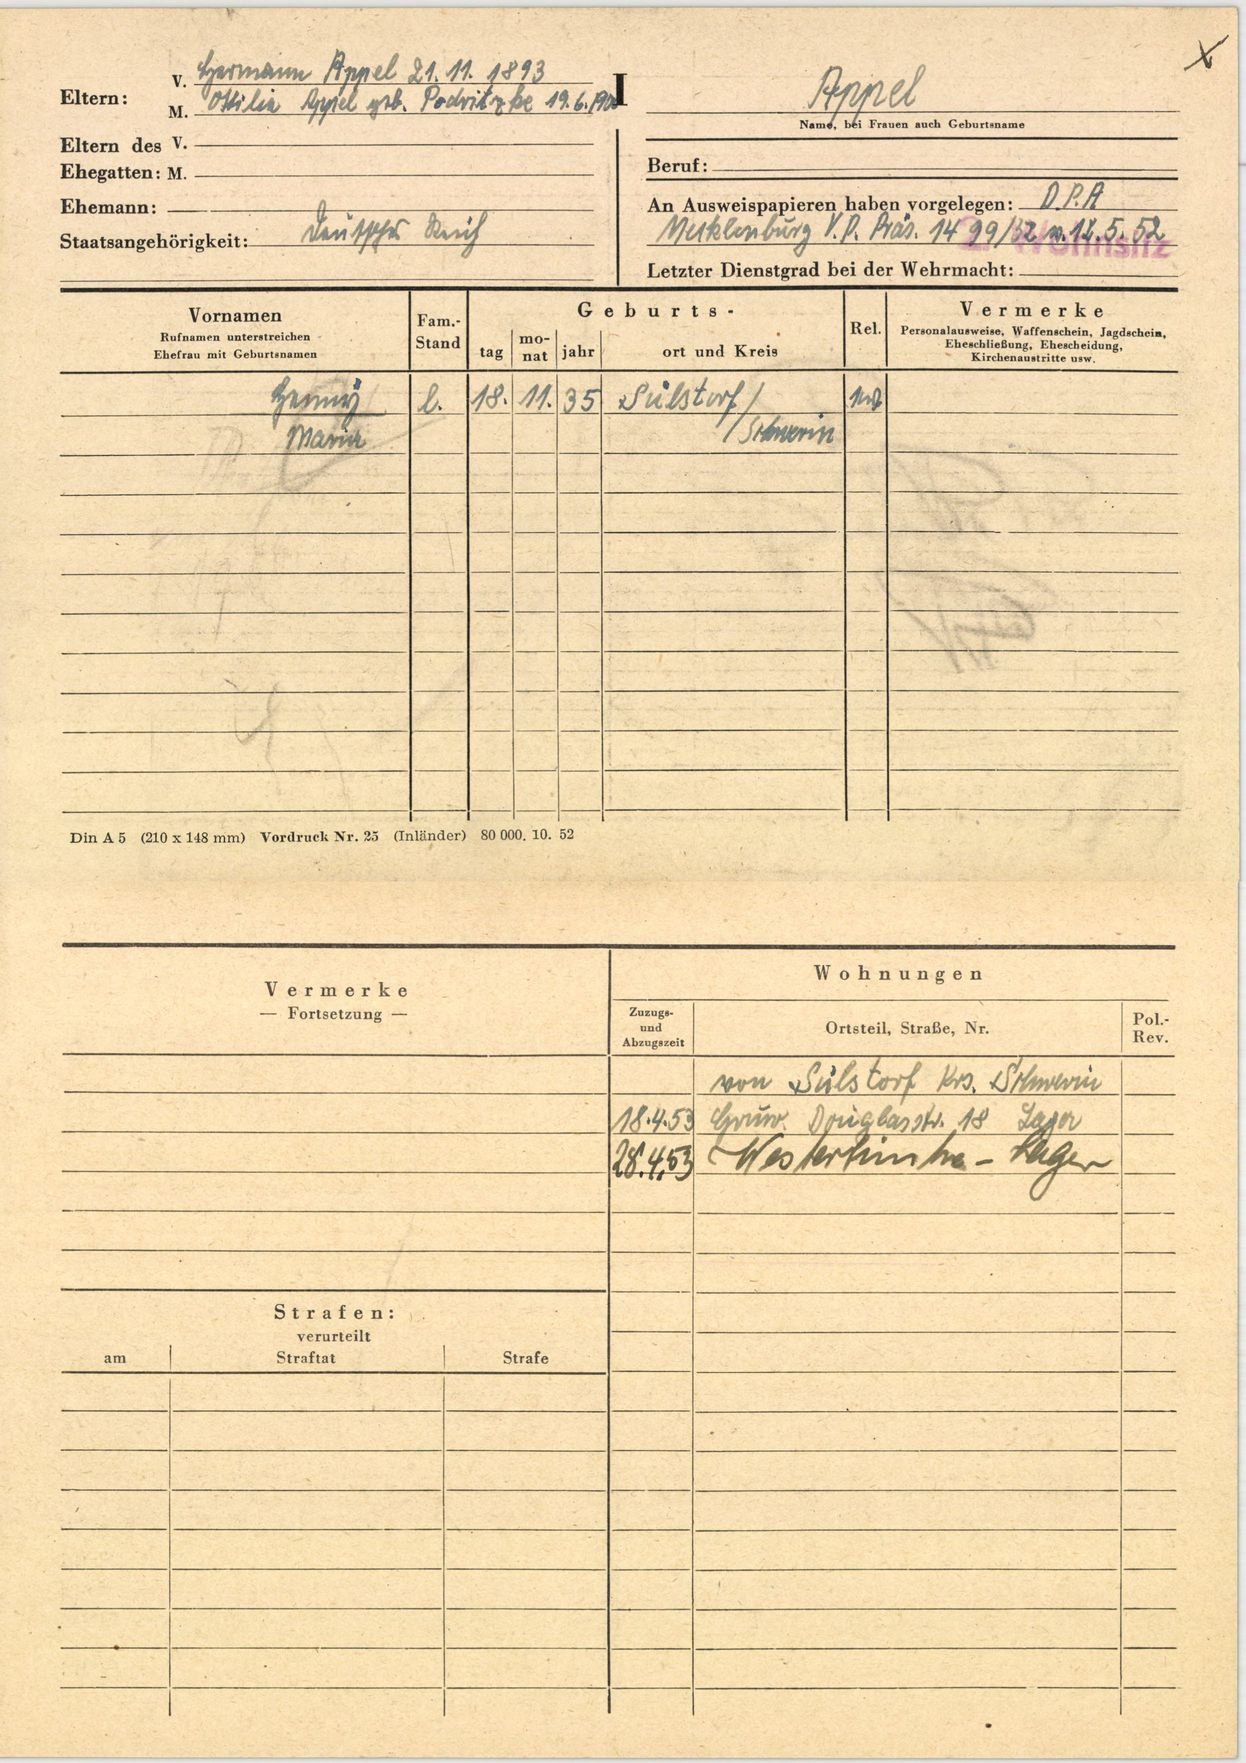
Appel